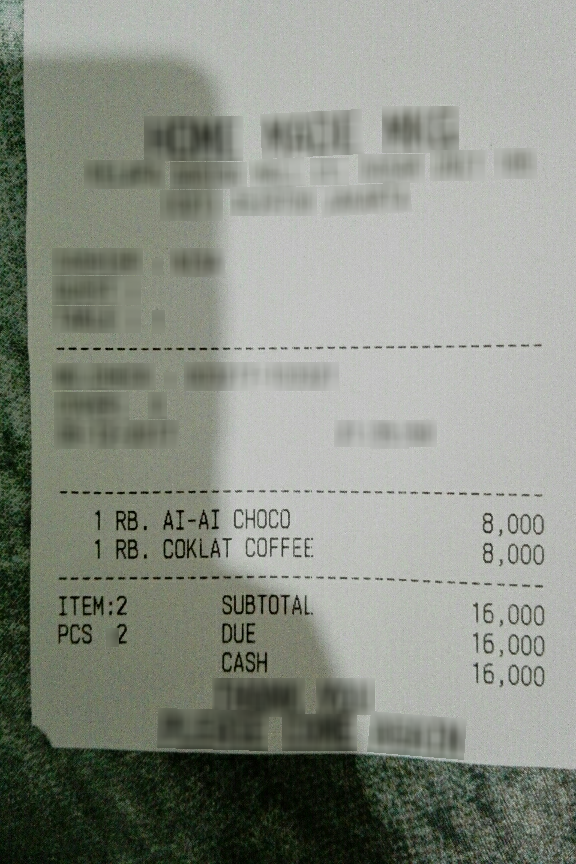
Number of items: 2
Subtotal: 16,000
Total: 16,000
OCR text regions:
text: 1
text: RB.
text: AI-AI
text: CHOCO
text: 8,000
text: 1
text: RB.
text: COKLAT
text: COFFEE
text: 8,000
text: DUE
text: 16,000
text: CASH
text: 16,000
text: ITEM:
text: 2
text: PCS
text: 2
text: SUBTOTAL
text: 16,000